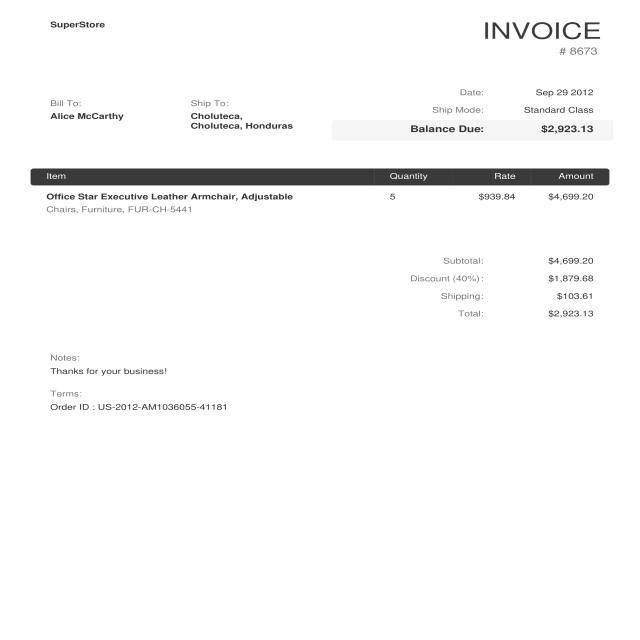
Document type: Invoice